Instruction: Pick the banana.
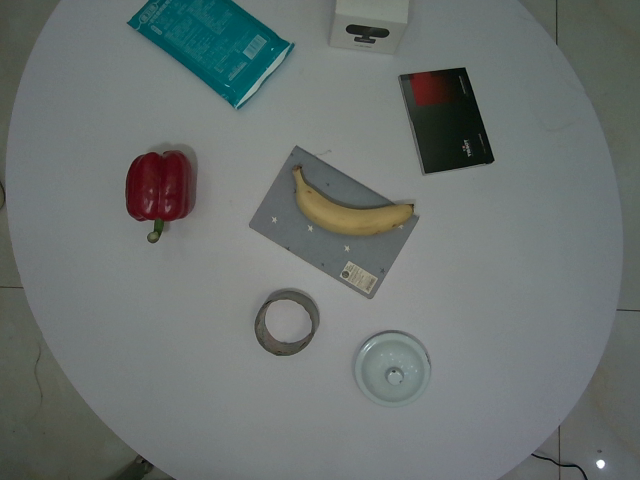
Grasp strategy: vertical